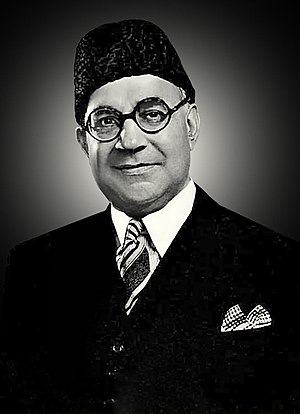
Liaquat Ali Khan, first Prime Minister of Pakistan in 1945 wearing Jinnah Cap.